Question: What could the diagnosis suggest?
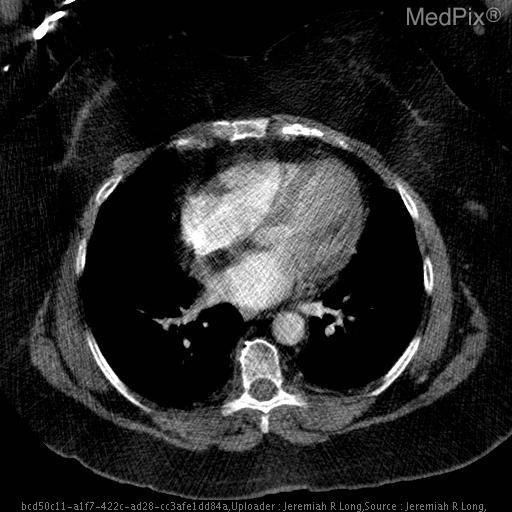
Answer: The possible diagnosis includes Lipomatous hypertrophy of the interatrial septum
Cardiac lipoma
Liposarcoma.